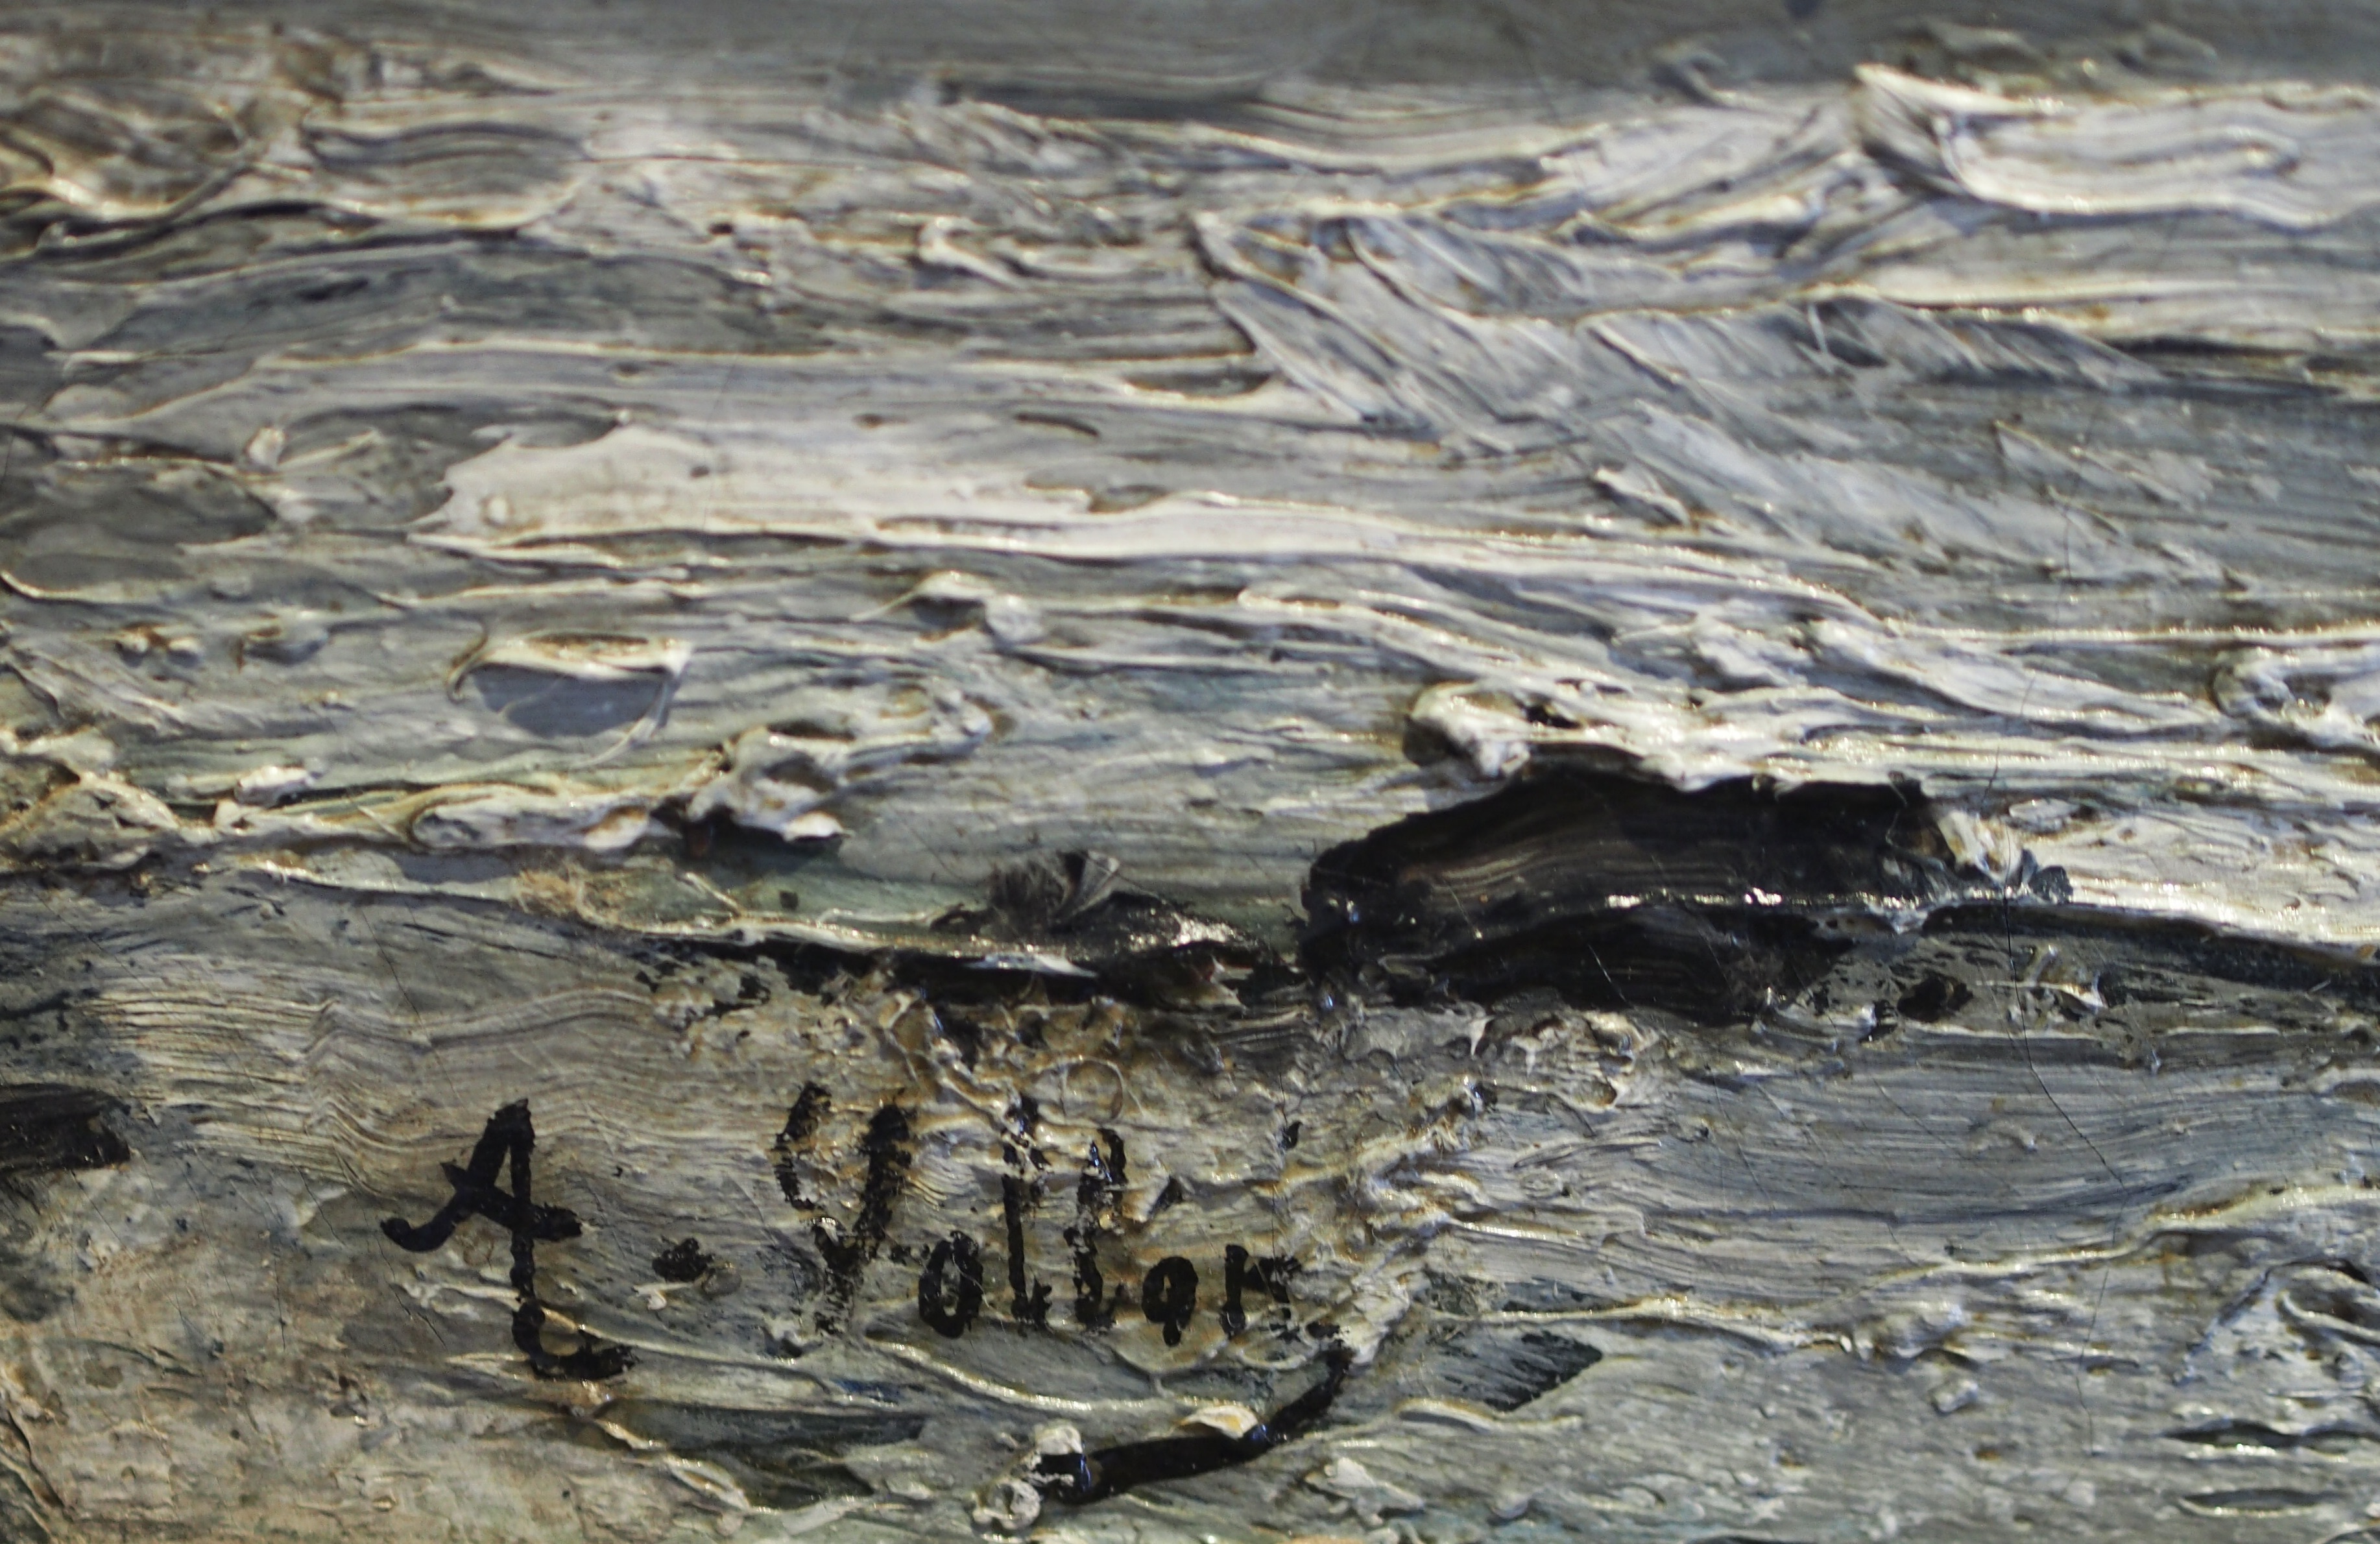
Signature of: antoine vollon